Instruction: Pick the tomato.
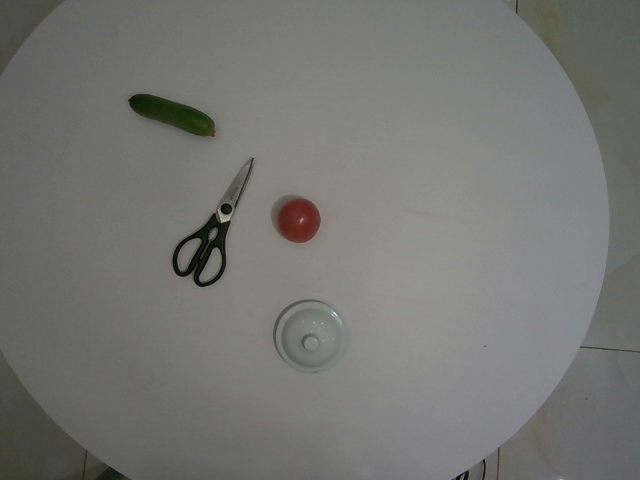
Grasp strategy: vertical